Question: Which state is mentioned in the document?
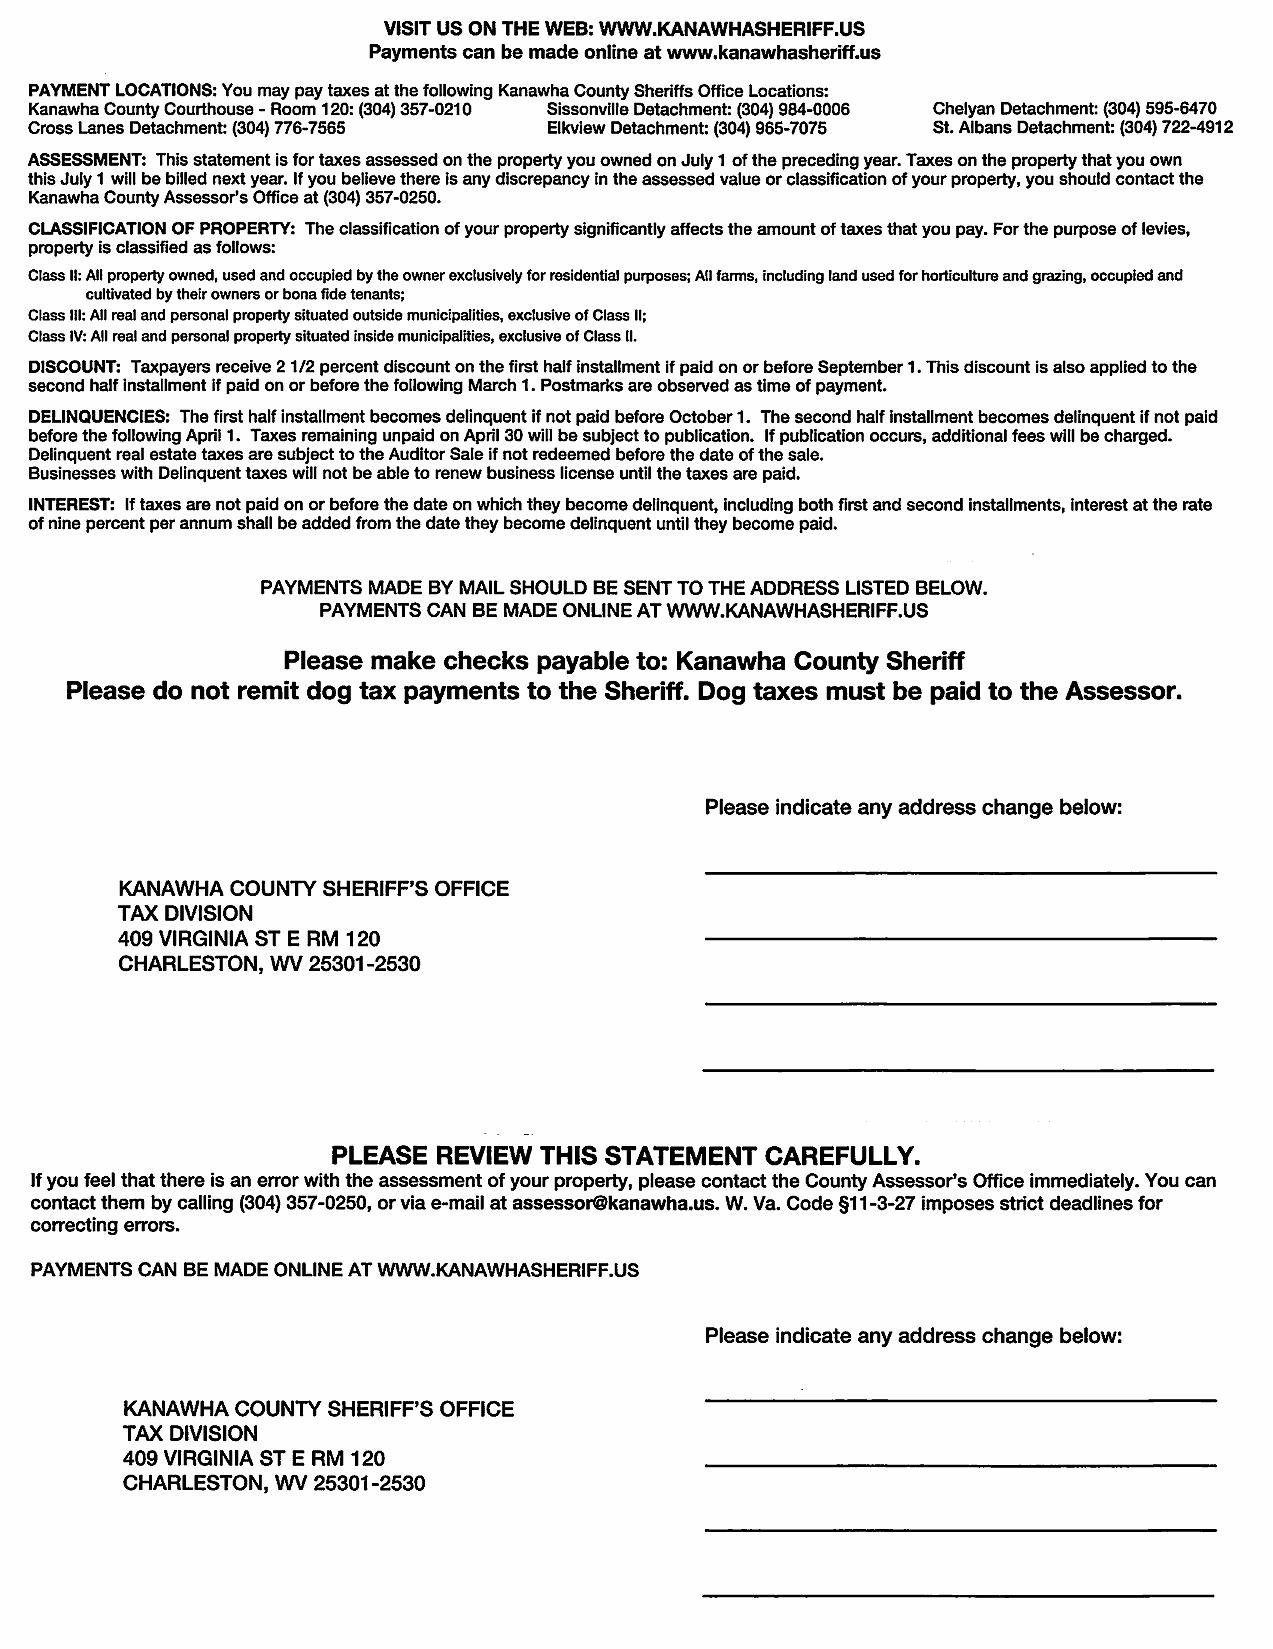
Answer: "WV"